Question: What is the property identification or parcel number listed?
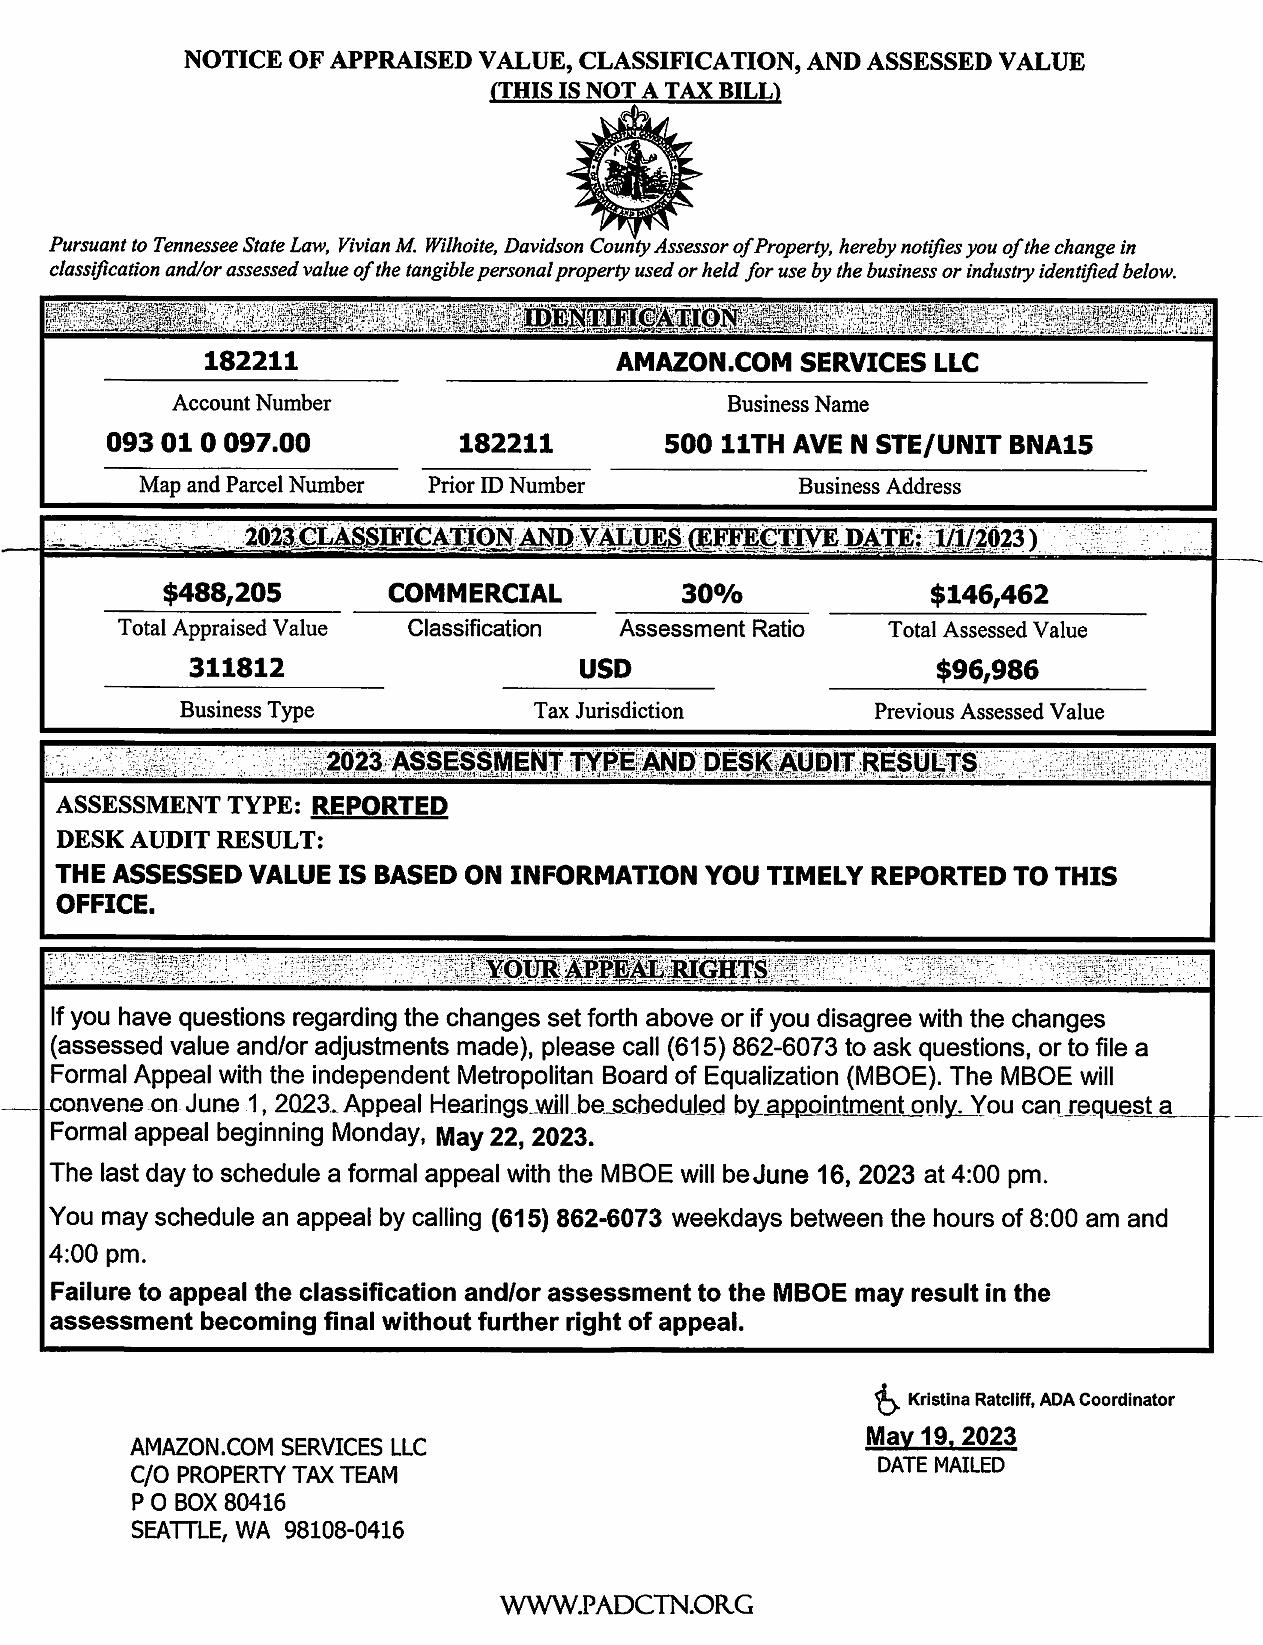
Answer: "093 01 0 097.00"